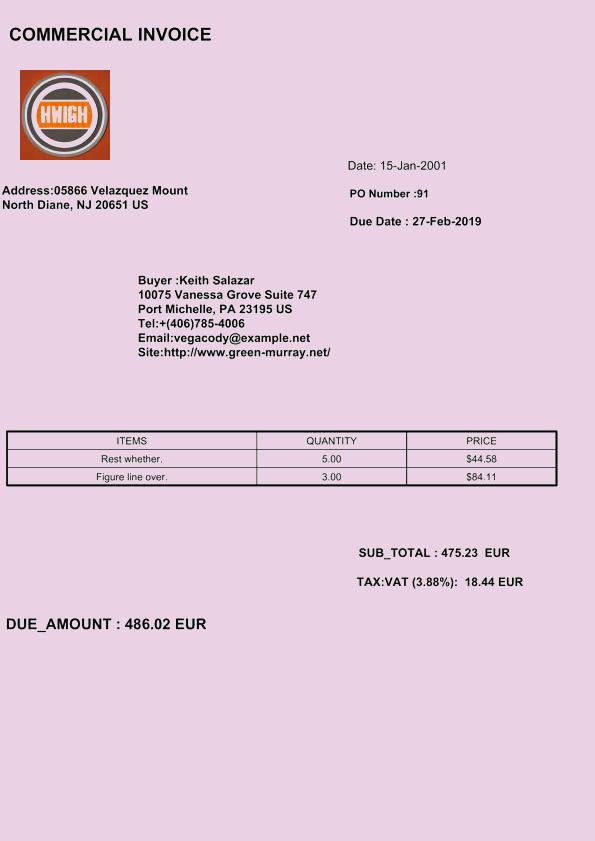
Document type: Invoice